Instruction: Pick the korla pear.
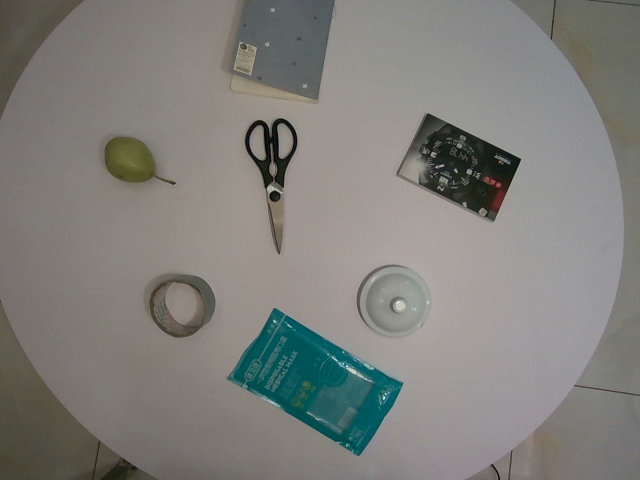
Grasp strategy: vertical